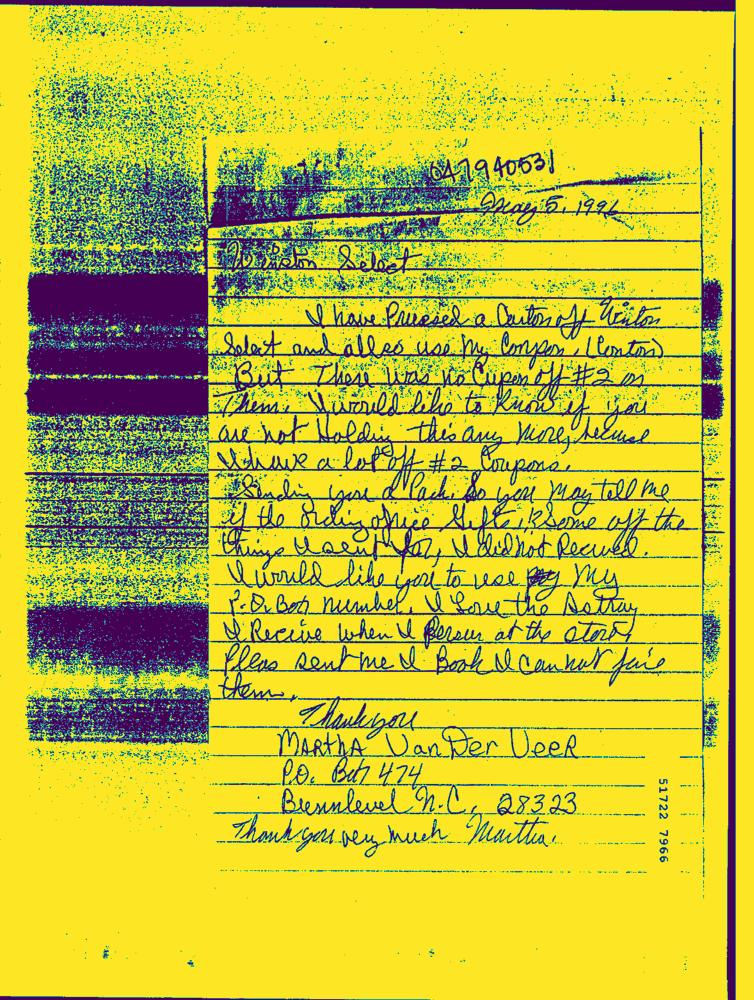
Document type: Hand-Written